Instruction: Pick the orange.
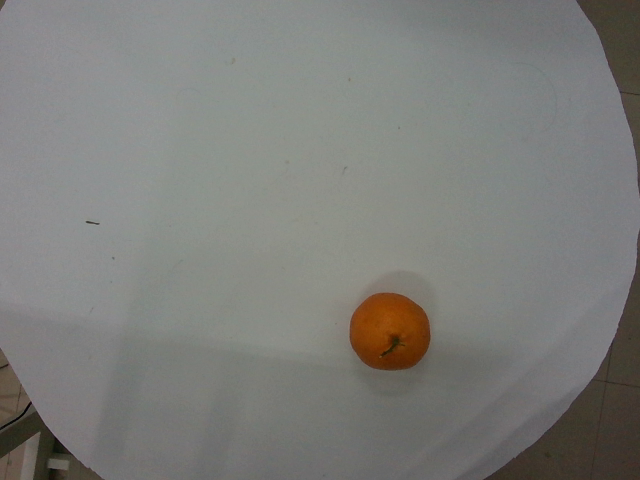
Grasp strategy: vertical